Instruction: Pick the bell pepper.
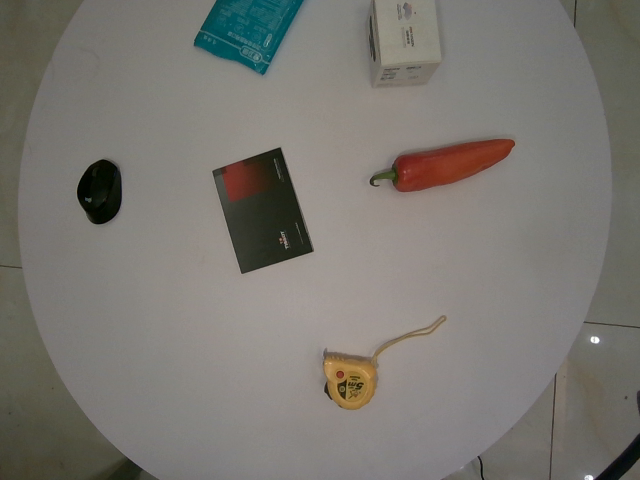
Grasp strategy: vertical